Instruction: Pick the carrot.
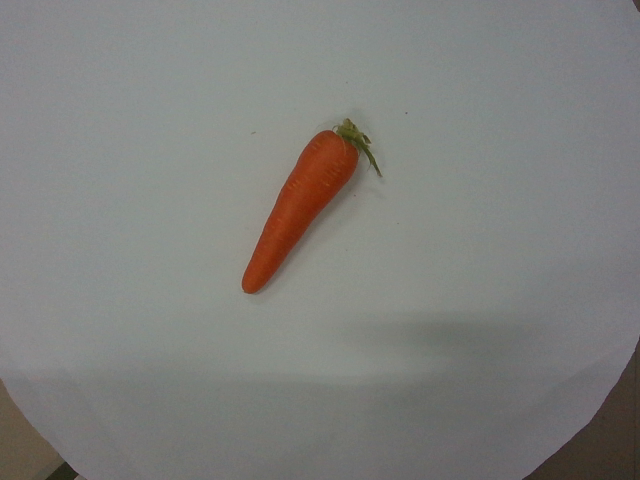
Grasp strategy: vertical